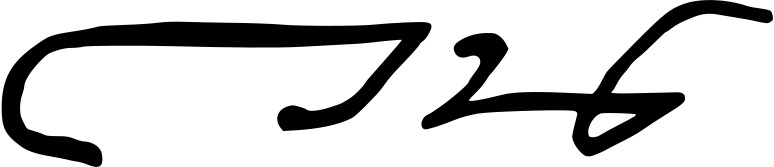
Signature of: prince levan of georgia